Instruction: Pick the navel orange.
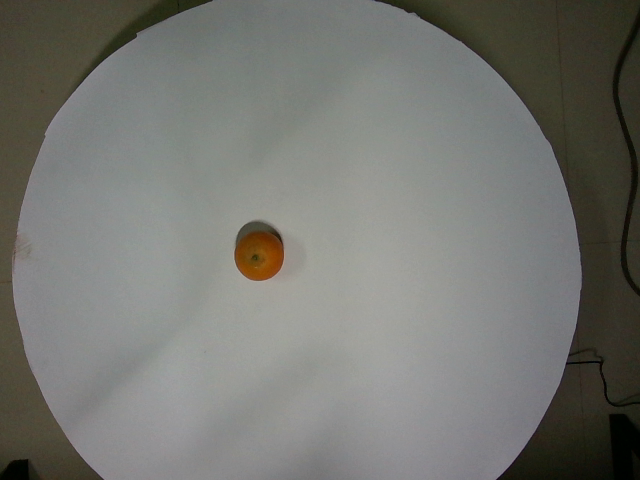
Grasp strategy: vertical